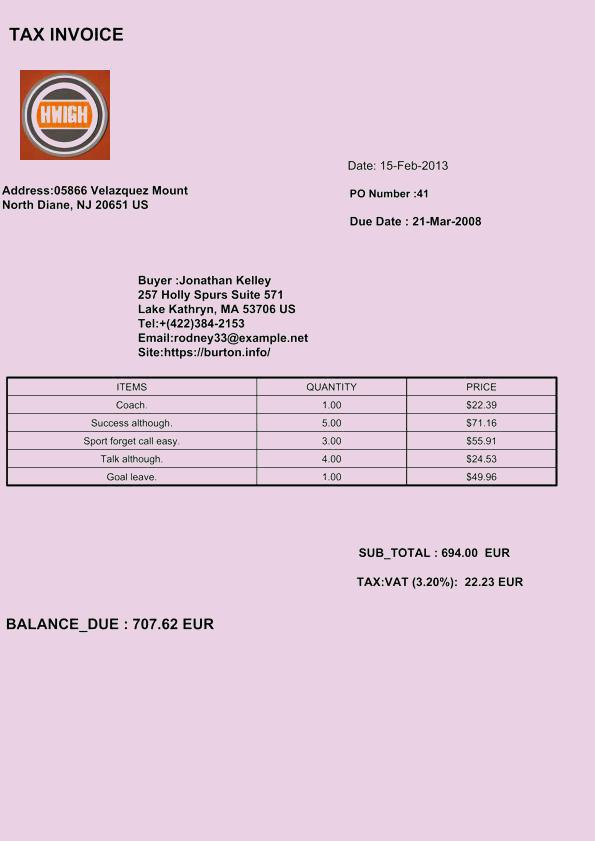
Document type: Invoice